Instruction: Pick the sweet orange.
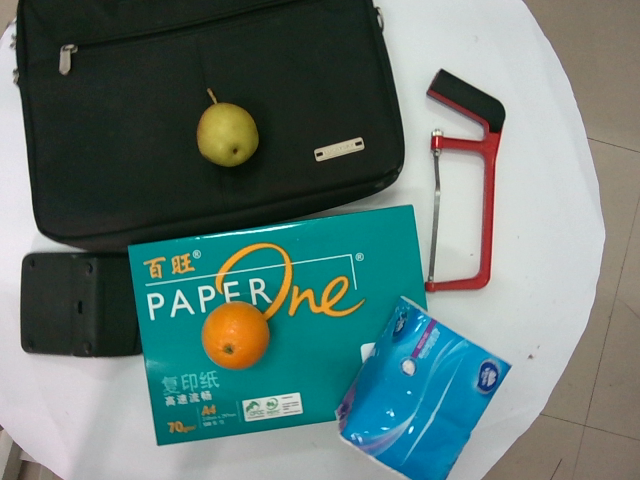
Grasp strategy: vertical